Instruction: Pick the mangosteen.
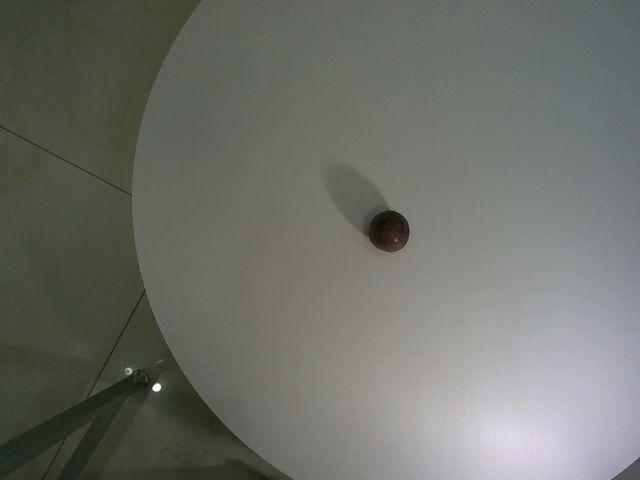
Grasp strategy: vertical